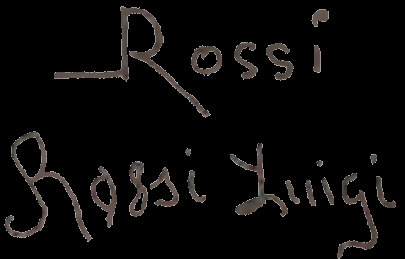
Signature of: luigi rossi